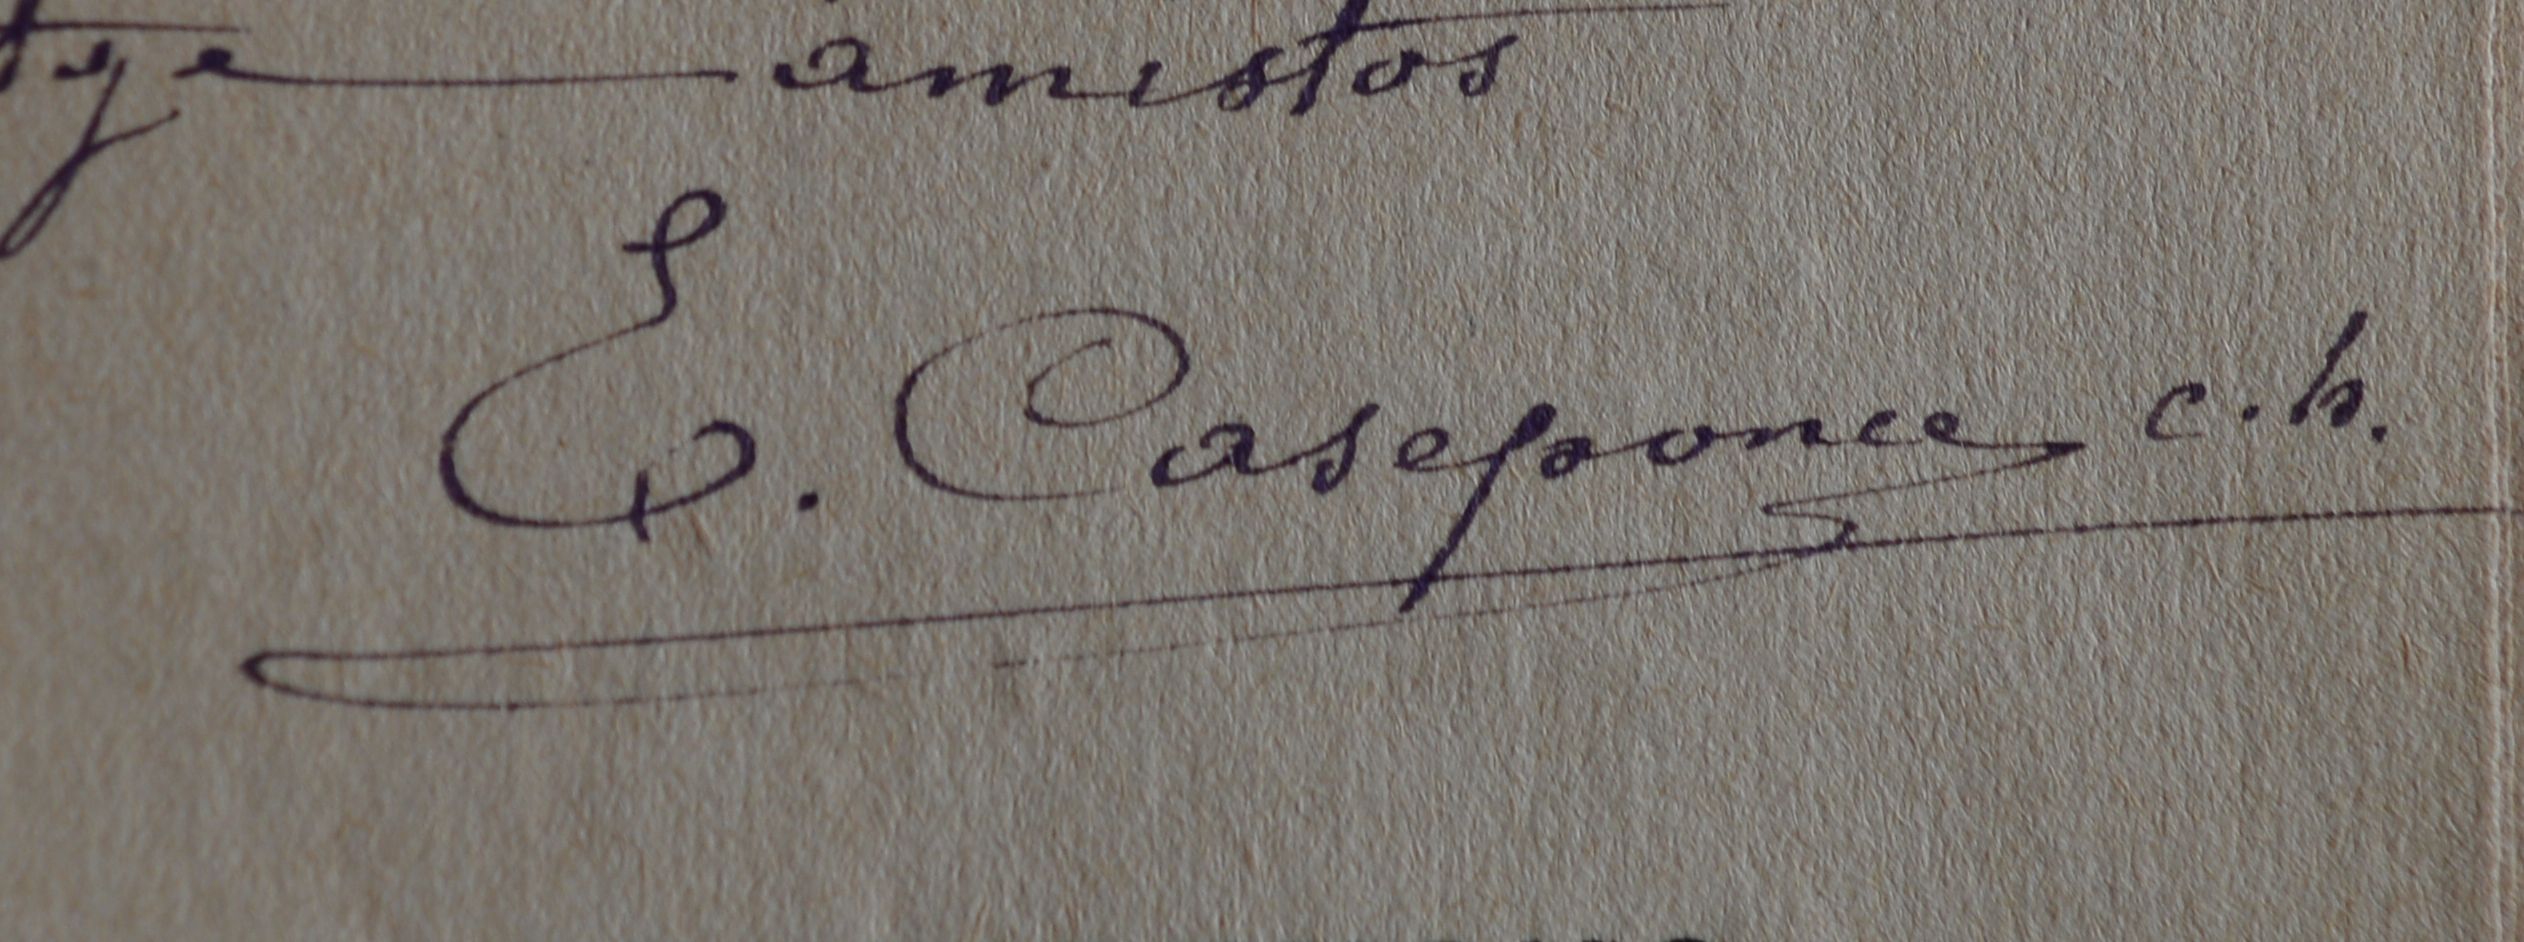
Signature of: esteve caseponce